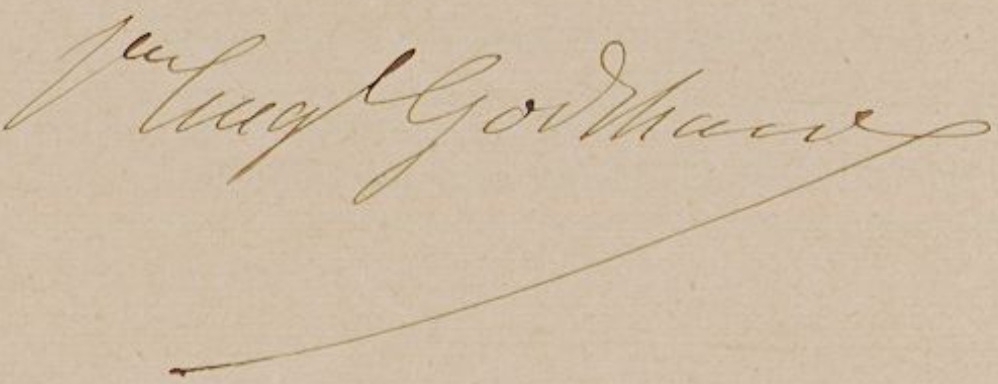
Signature of: flora godchaux